Question: What is the property identification or parcel number listed?
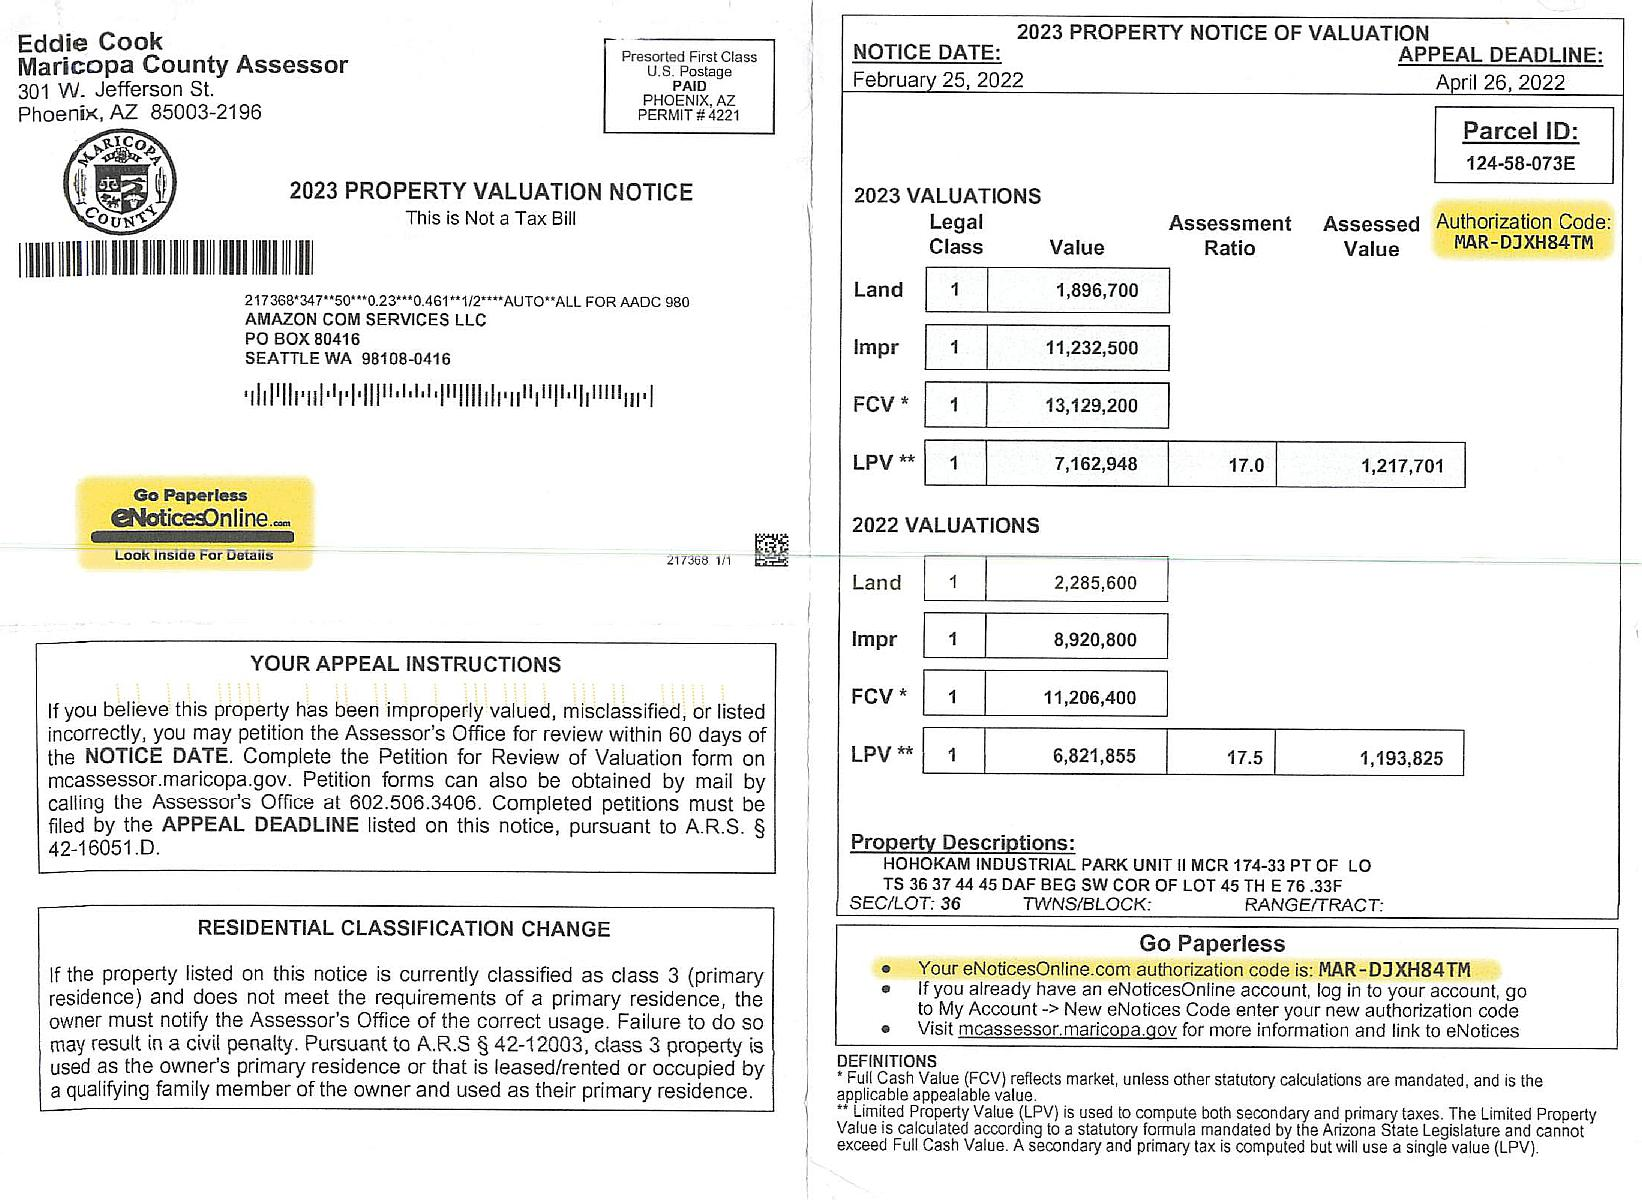
Answer: "124-58-073E"